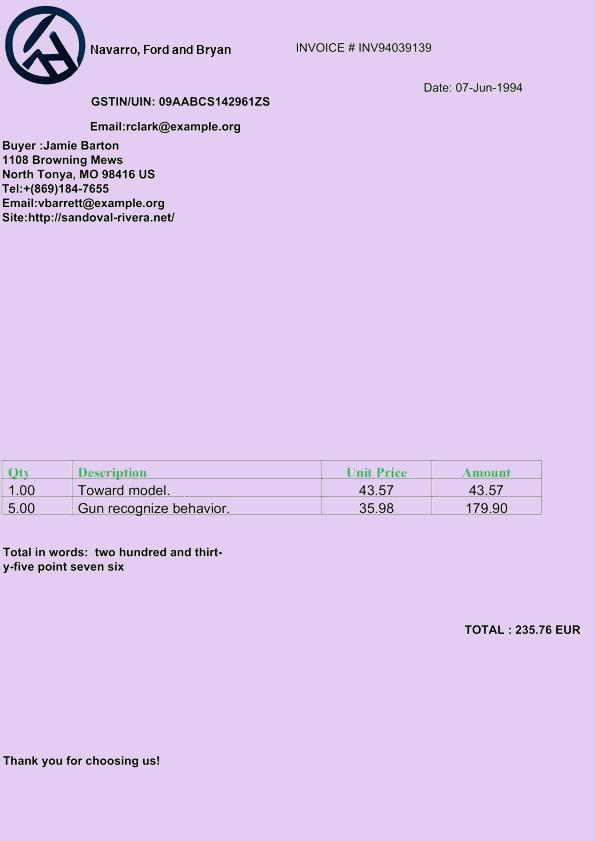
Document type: Invoice